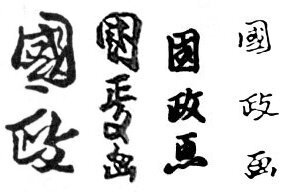
Signature of: utagawa kunimasa